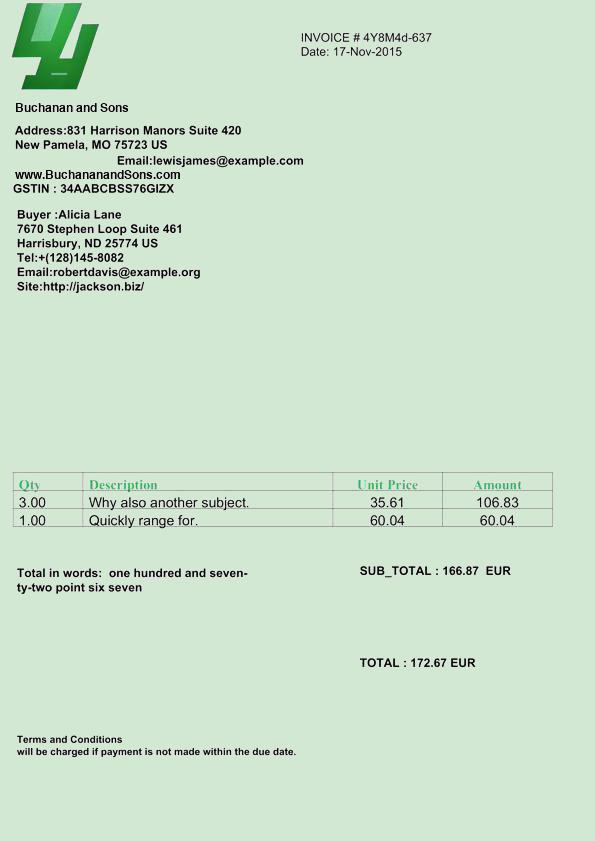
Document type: Invoice